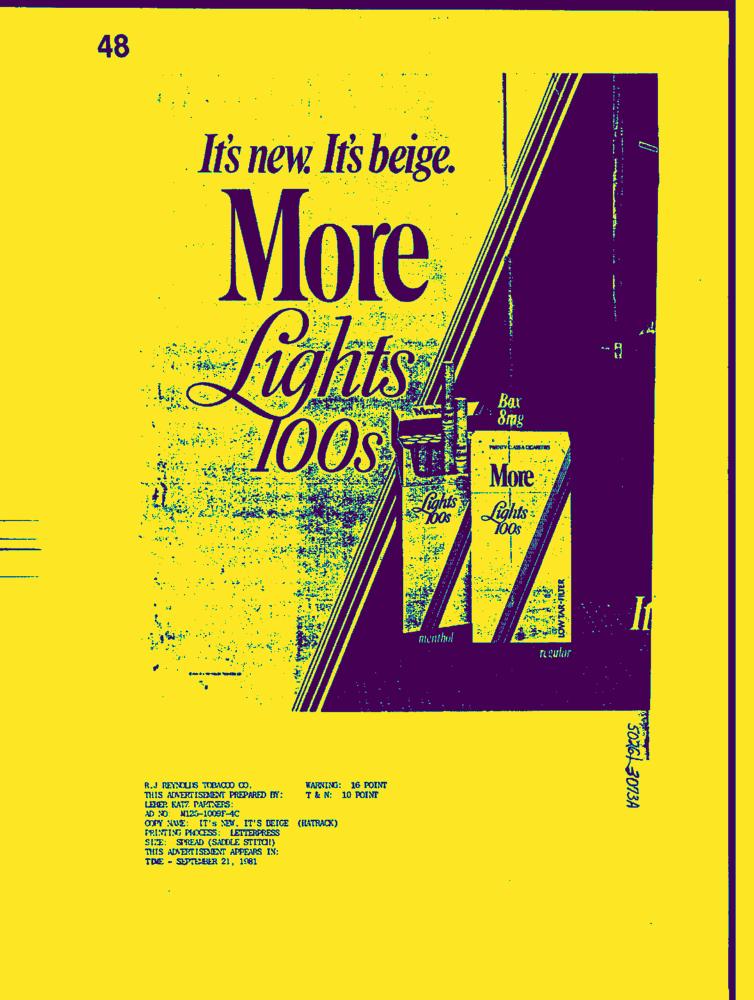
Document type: AD